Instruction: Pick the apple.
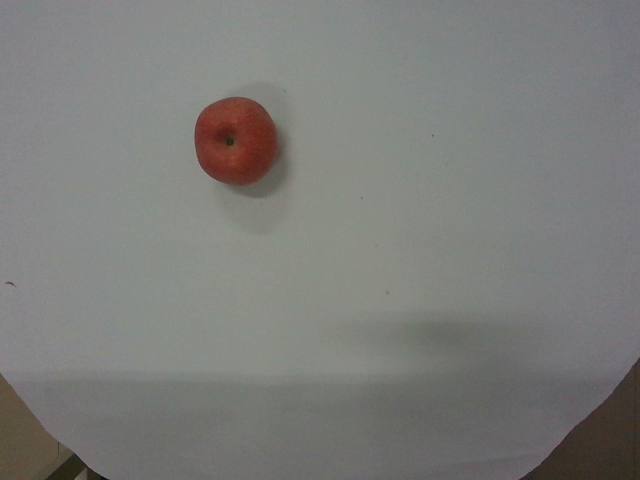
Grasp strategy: vertical